Question: By what date must an appeal be filed according to the document?
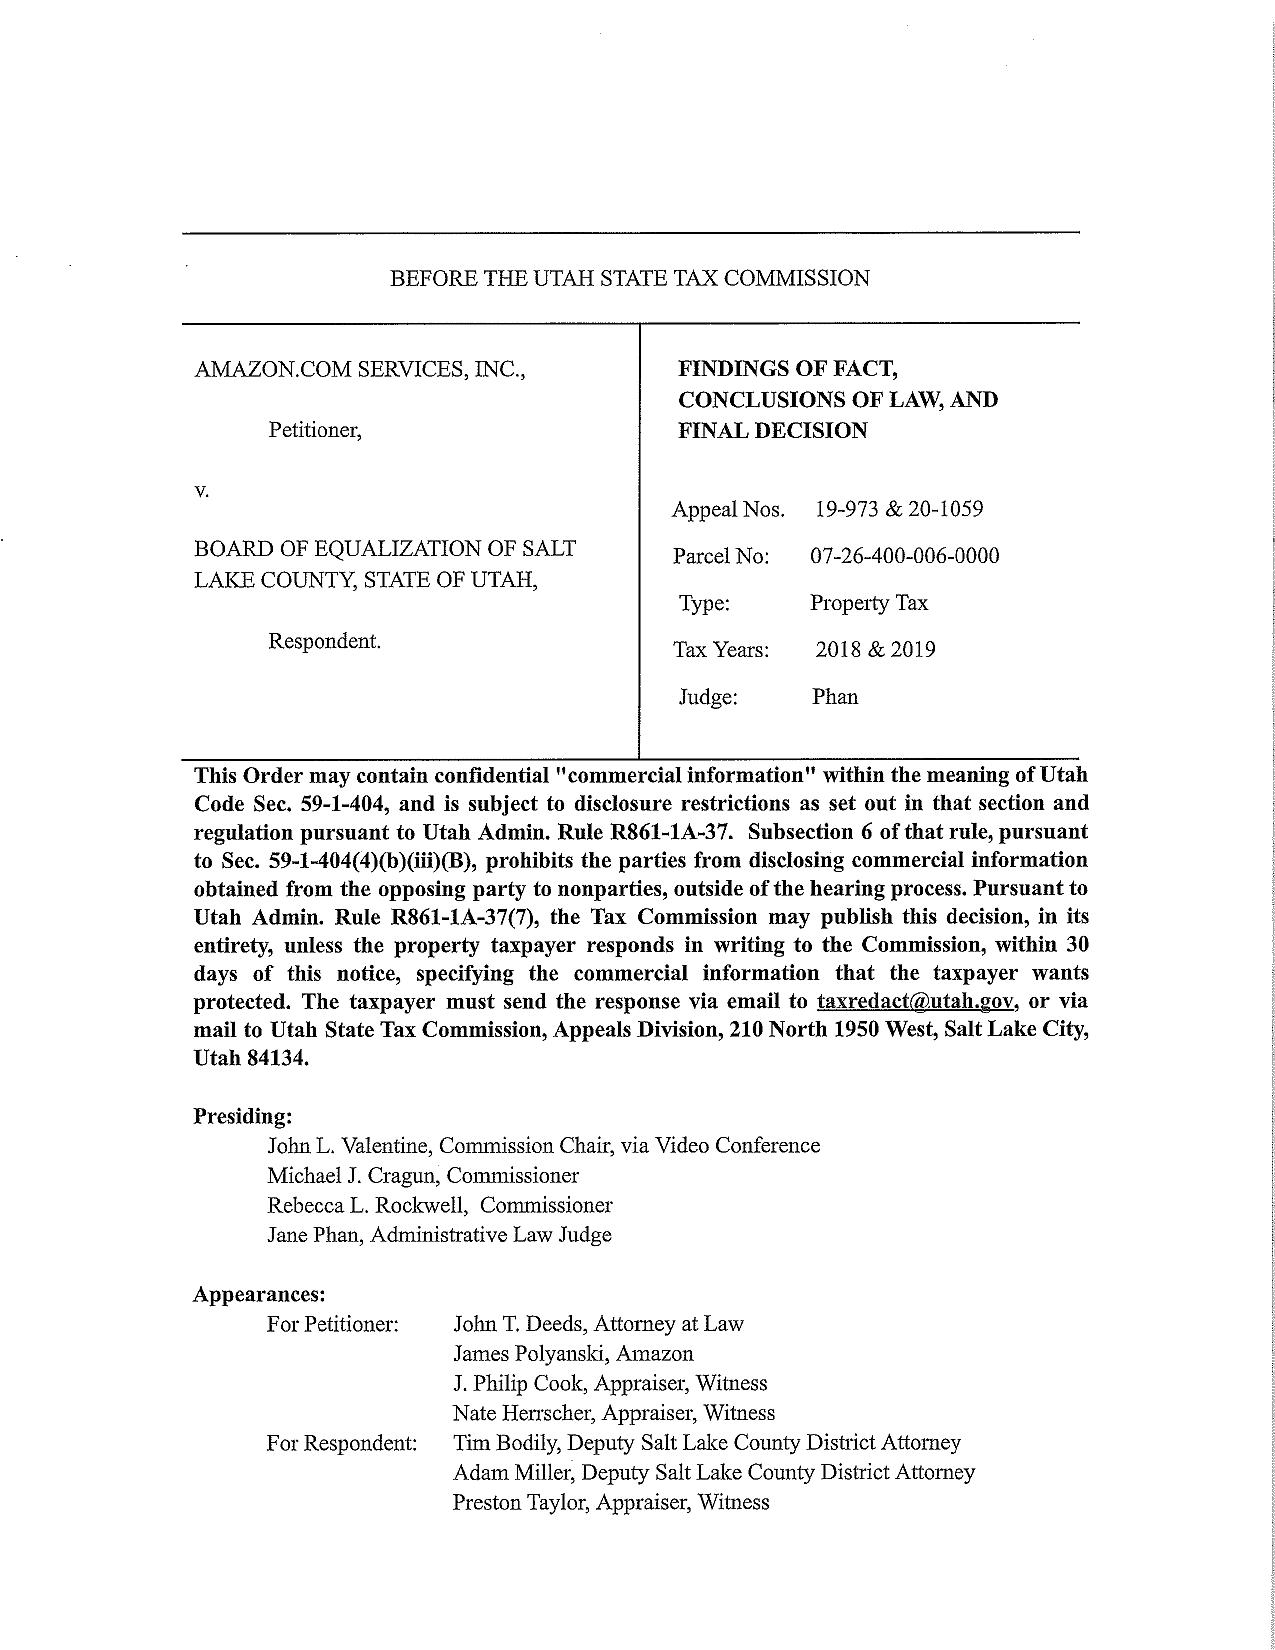
Answer: "30 days of this notice"